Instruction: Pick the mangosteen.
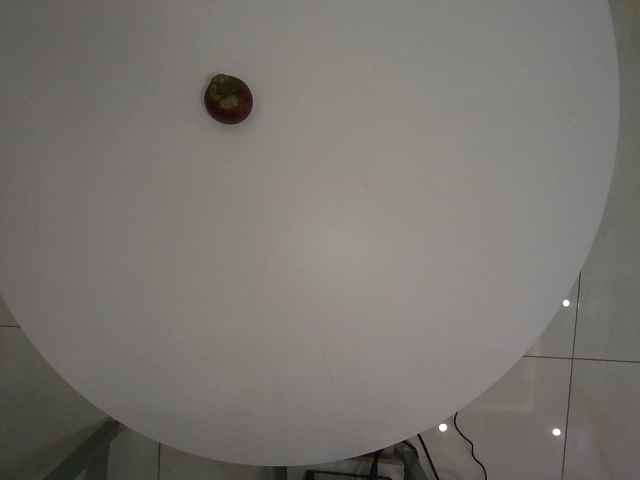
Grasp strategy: vertical